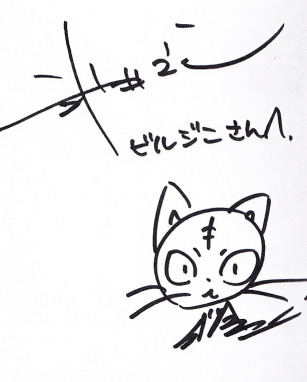
Signature of: hiroyuki takei